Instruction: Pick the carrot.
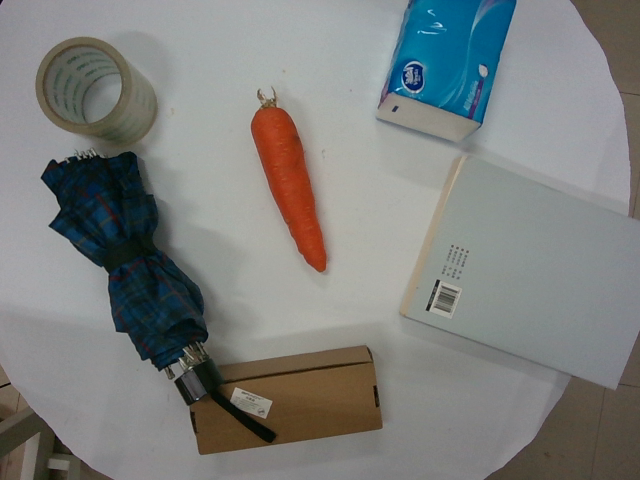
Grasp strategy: vertical